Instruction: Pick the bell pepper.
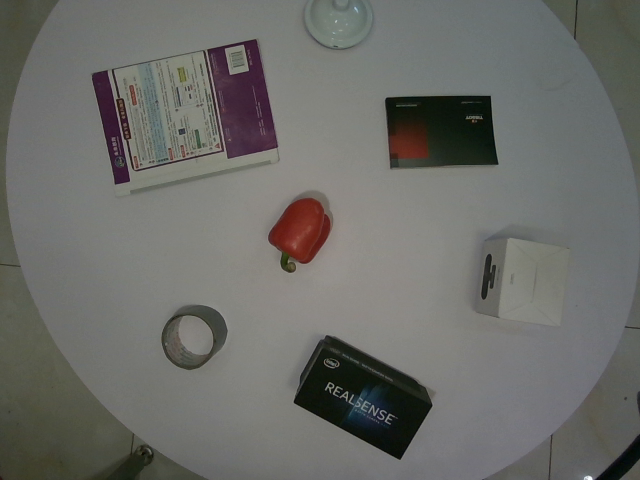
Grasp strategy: vertical